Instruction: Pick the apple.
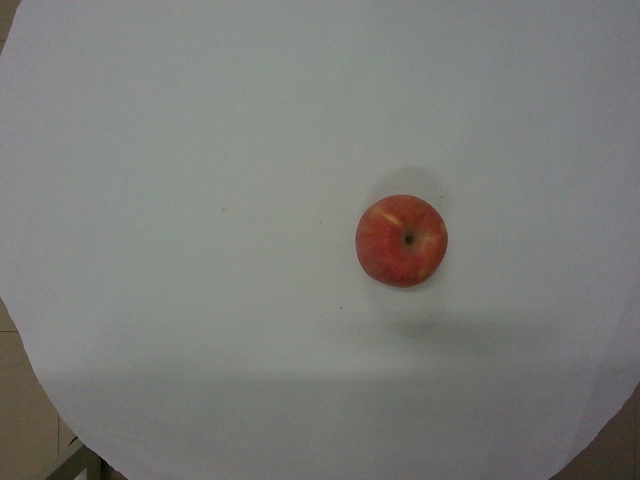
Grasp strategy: vertical